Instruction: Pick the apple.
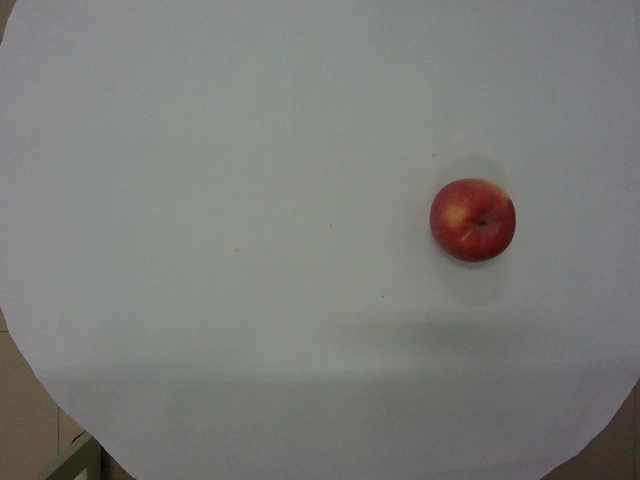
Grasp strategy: vertical